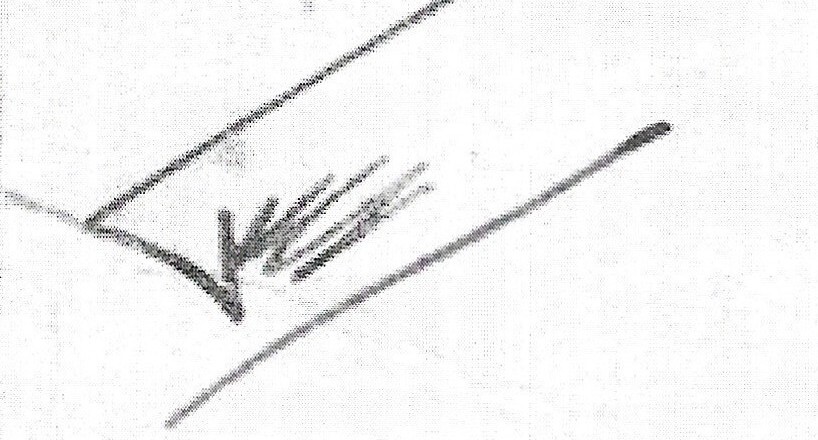
Signature of: abdelhamid mehri